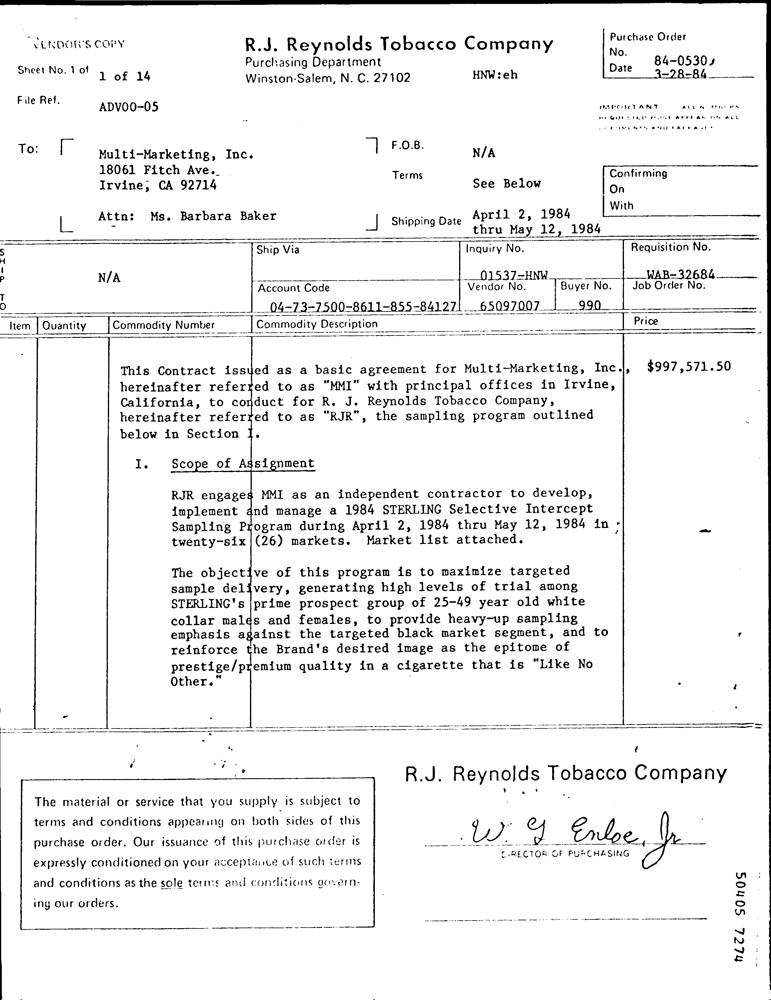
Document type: Invoice